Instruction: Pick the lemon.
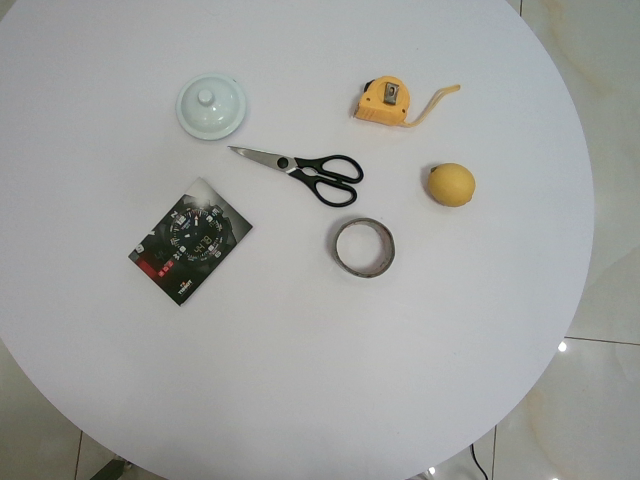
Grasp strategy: vertical